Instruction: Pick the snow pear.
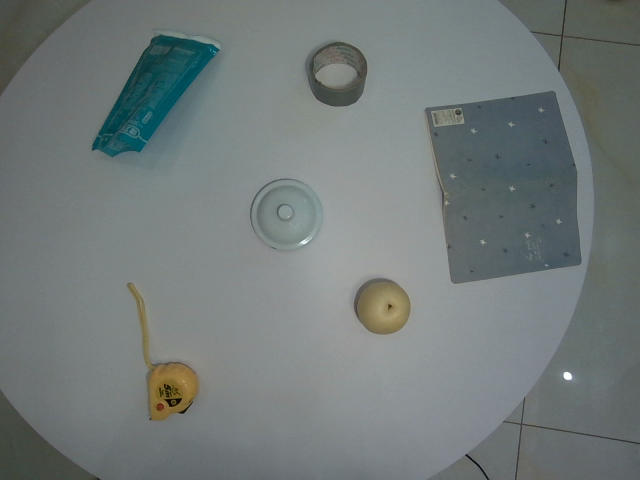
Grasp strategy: vertical